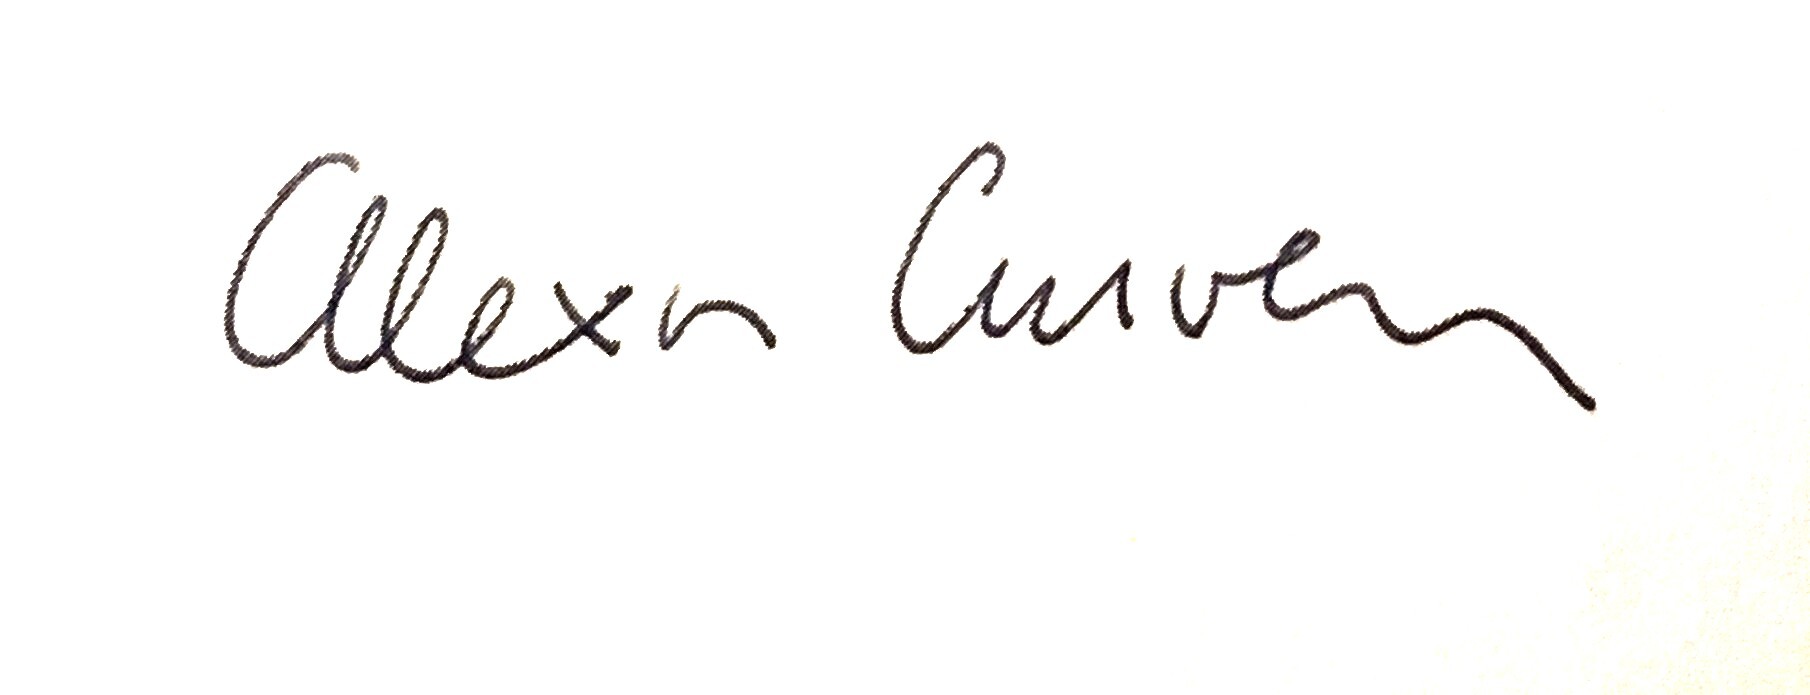
Signature of: alexis curvers